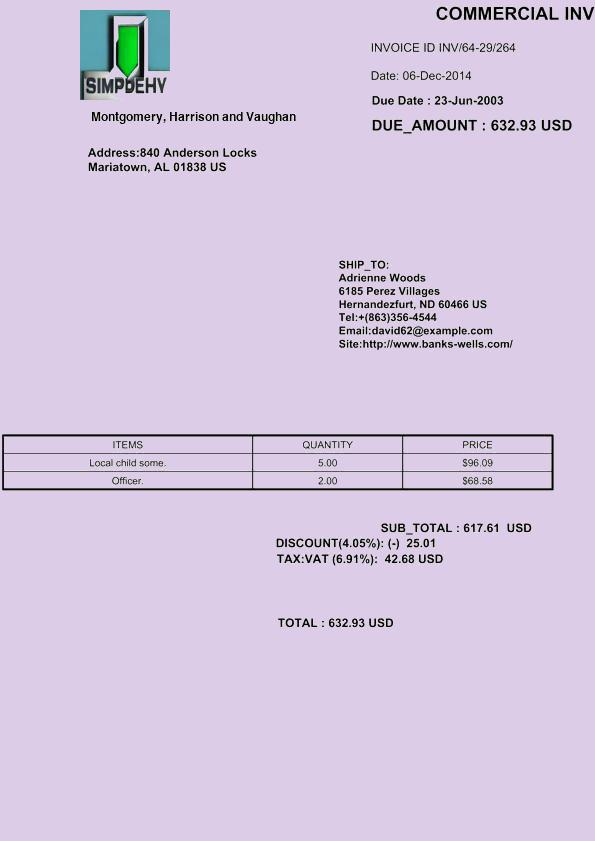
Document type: Invoice